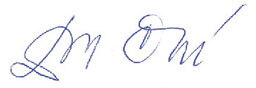
Signature of: milena černá